Question: What do the imaging results show?
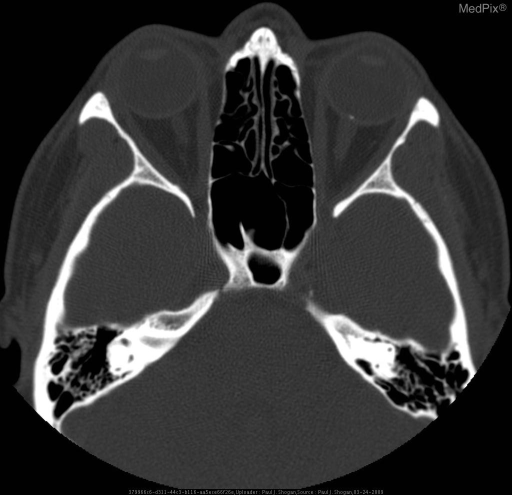
Answer: The imaging shows •  Patient 1: Scleral plaques and phthisis bulbi ("wood eye")
» Axial NECT shows calcified scleral plaques in the left globe at the insertion sites of the medial and lateral rectus muscles. The right globe is calcified and shrunken, indicative of phthisis bulbi.

•  Patients 2 and 3: Optic Drusen
» Axial NECT shows a punctate calcification near the optic discs. Axial NECT shows a punctate calcification near the left optic disc..